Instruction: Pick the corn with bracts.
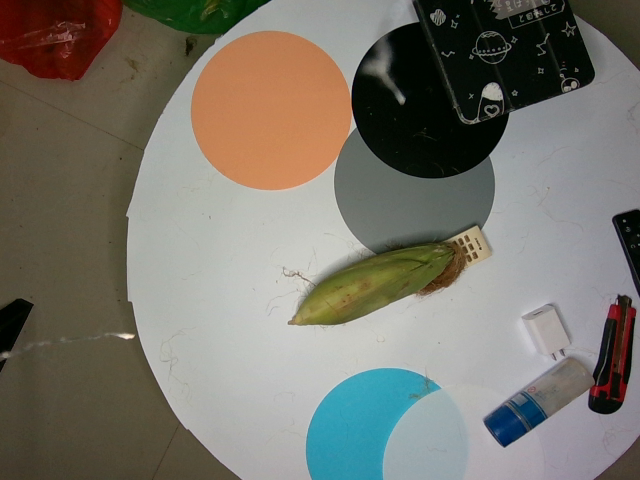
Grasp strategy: vertical